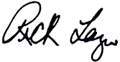
Signature of: rick lazio